Question: Which state is mentioned in the document?
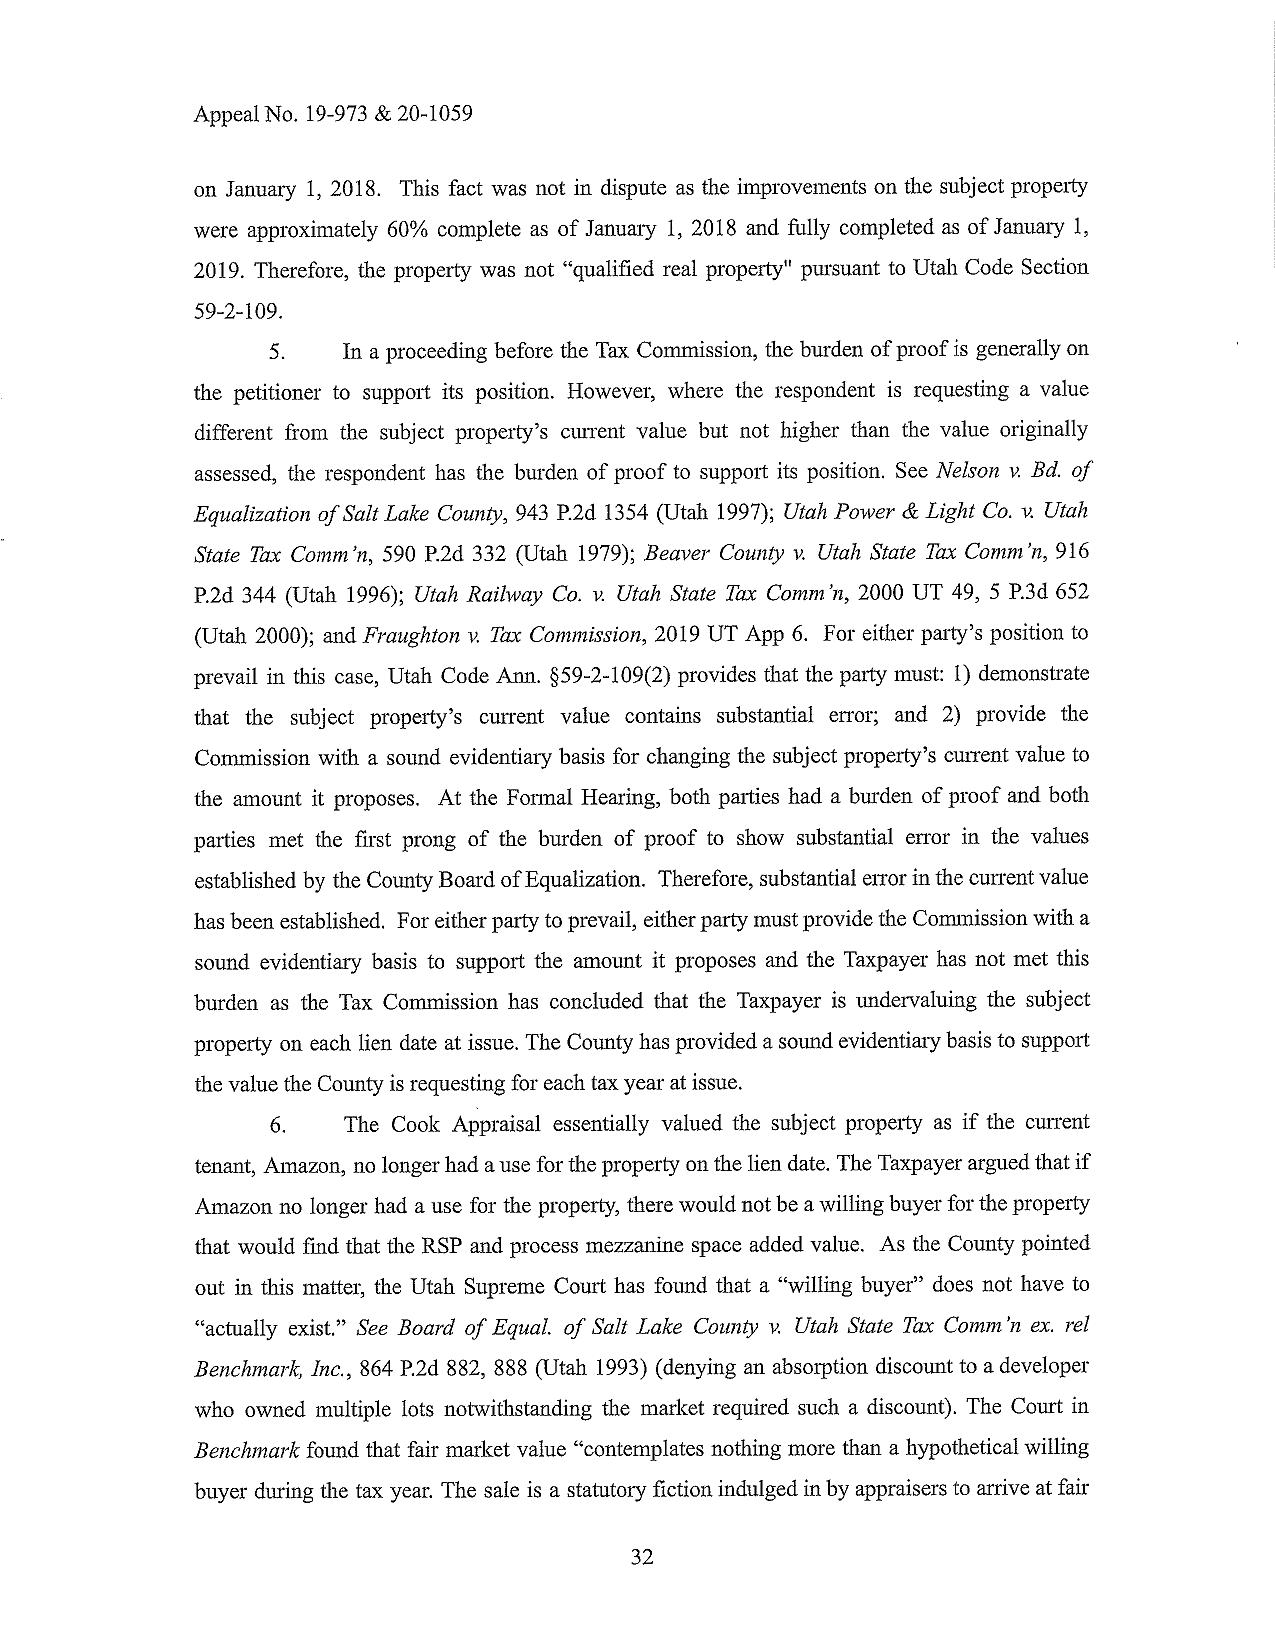
Answer: "Utah"